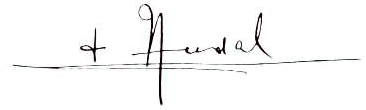
Signature of: alois hudal